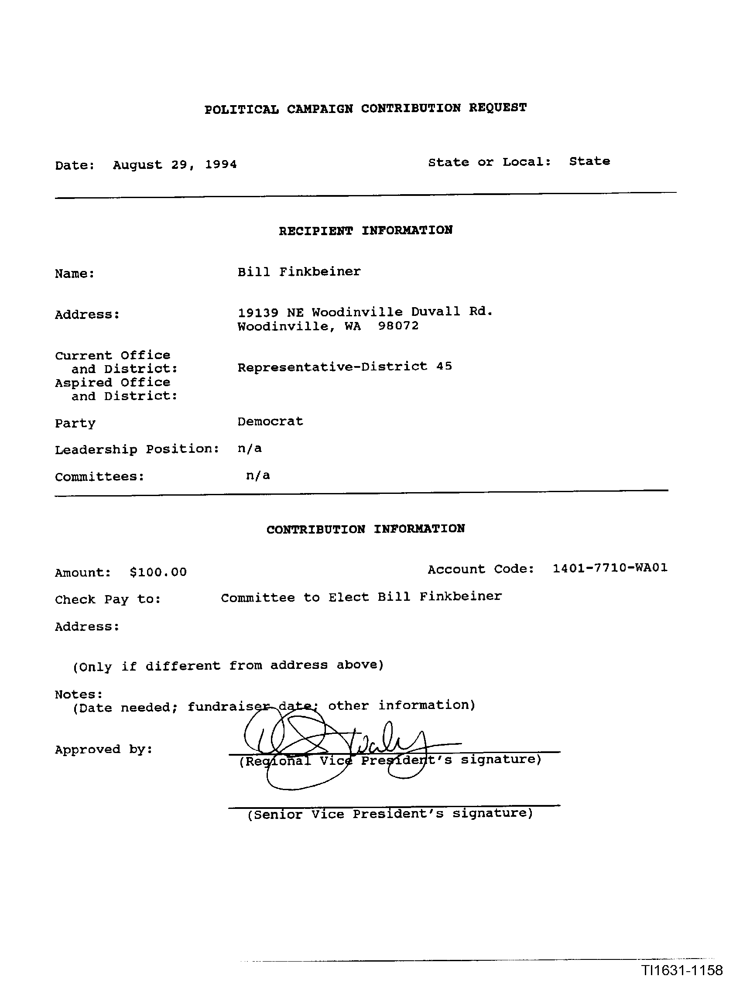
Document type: Invoice